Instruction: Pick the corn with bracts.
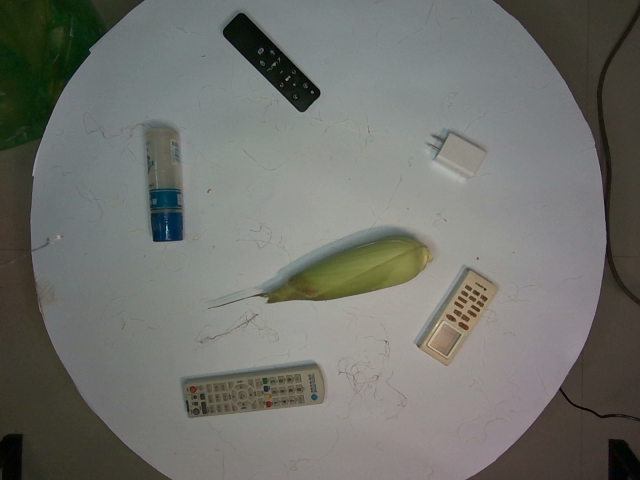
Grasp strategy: vertical